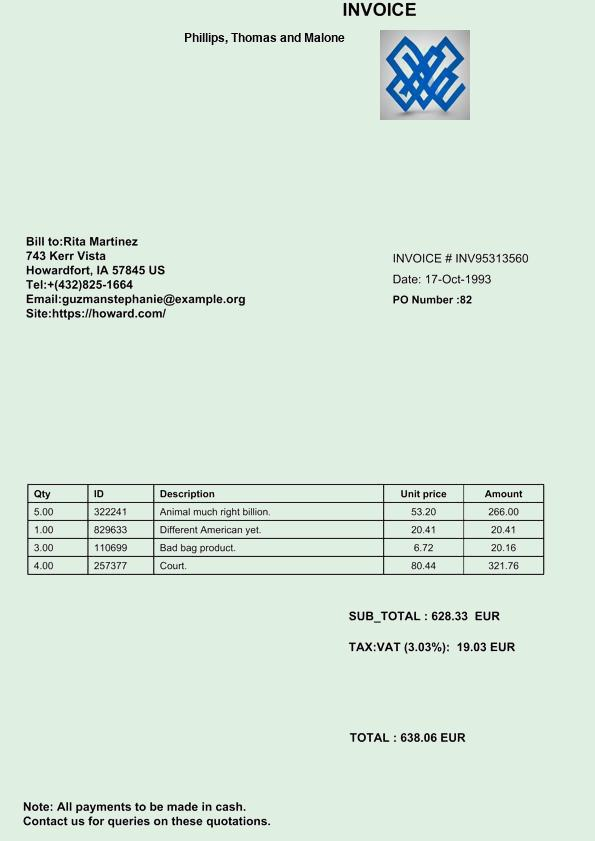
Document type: Invoice